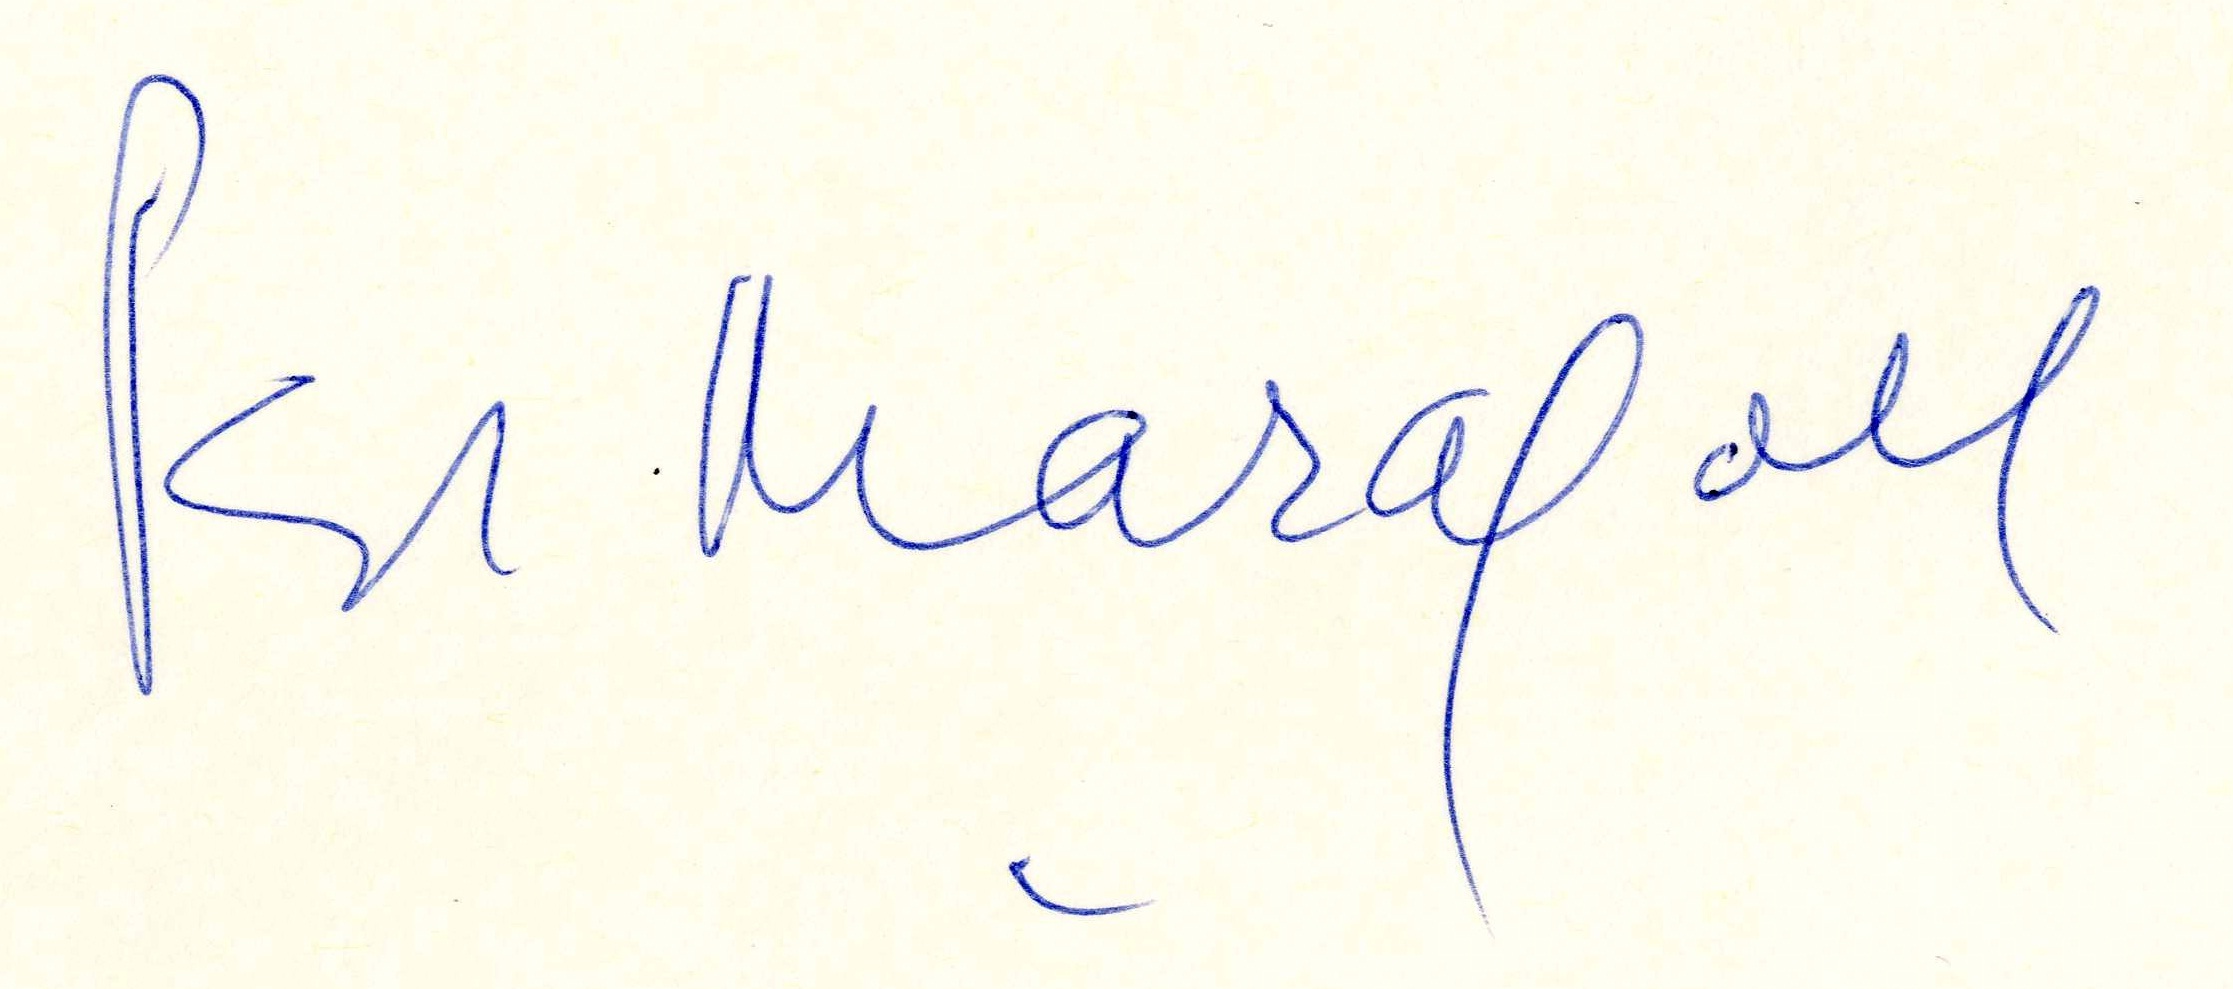
Signature of: pasqual maragall i mira